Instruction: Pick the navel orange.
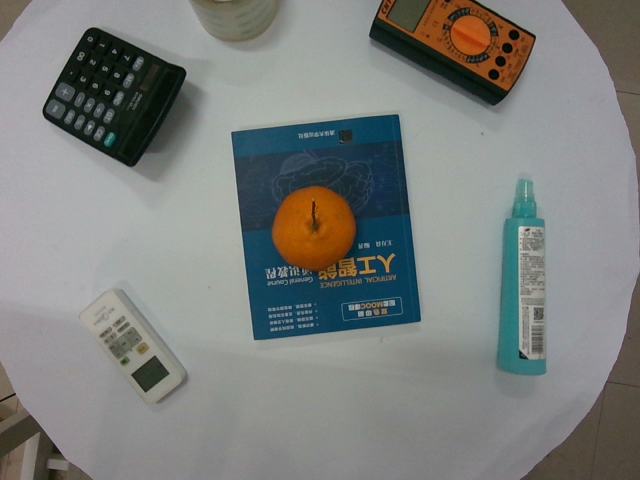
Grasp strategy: vertical